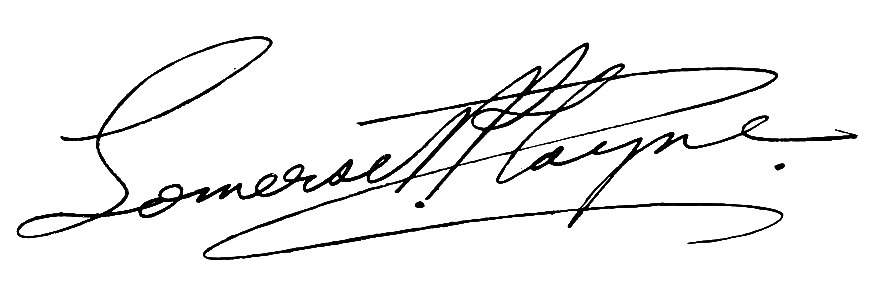
Signature of: somerset playne